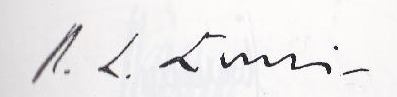
Signature of: leonardo conti